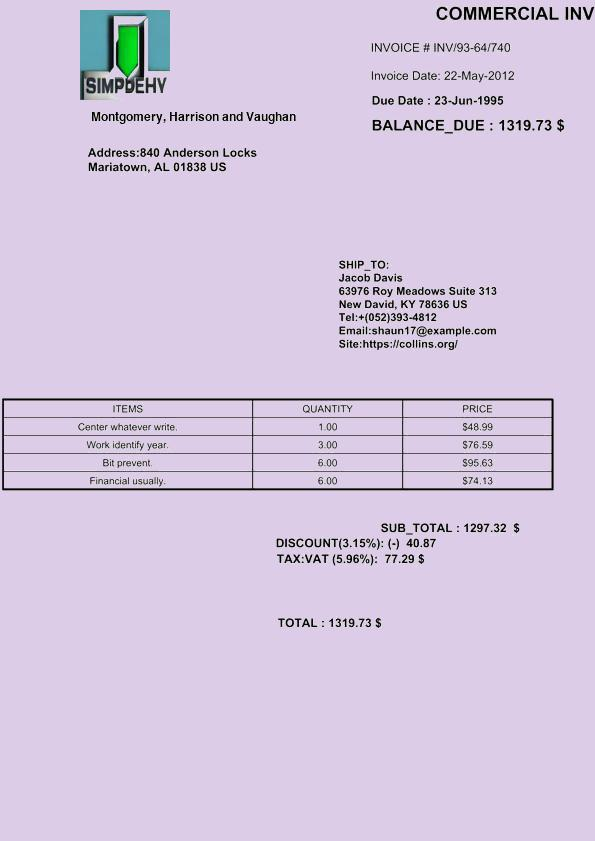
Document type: Invoice